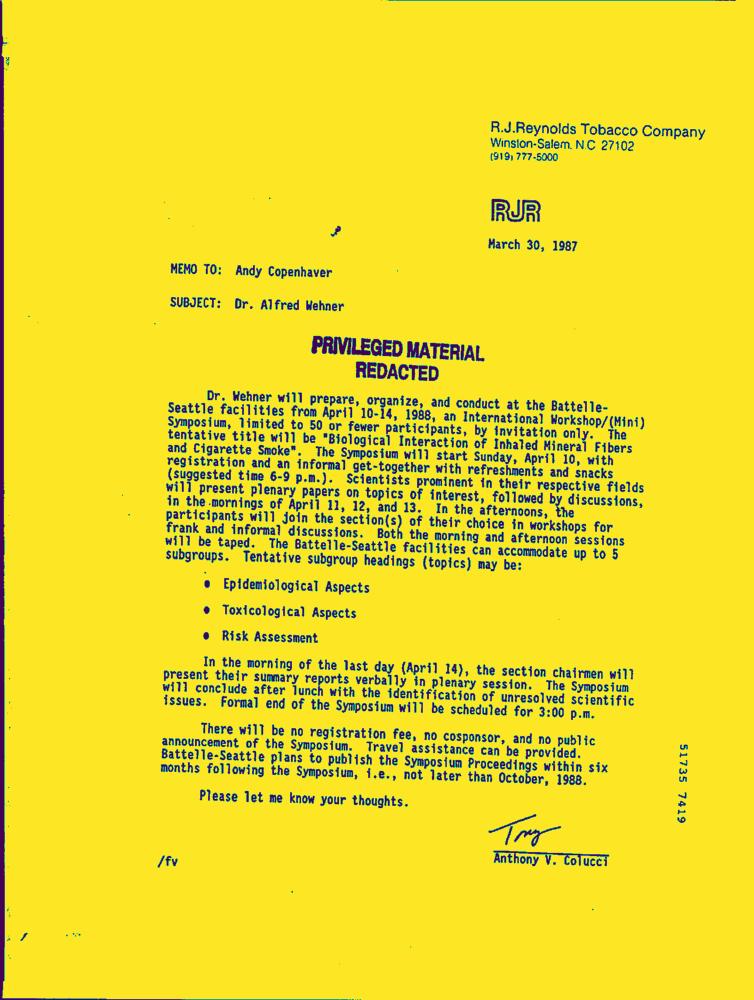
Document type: Letter-Doc